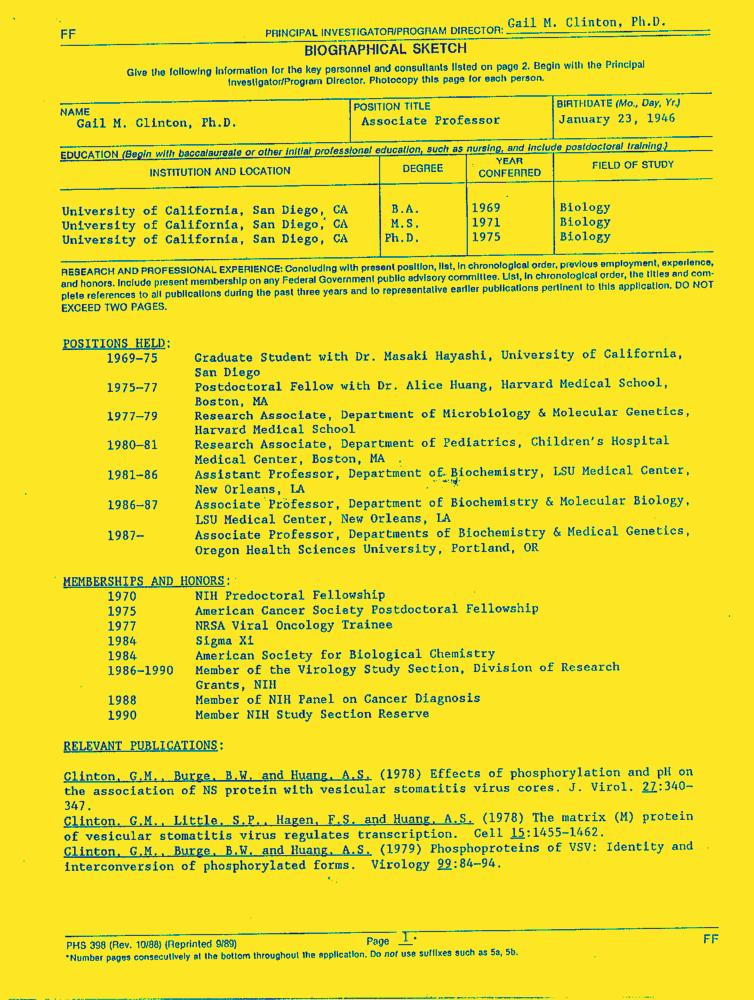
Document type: Resume-Doc